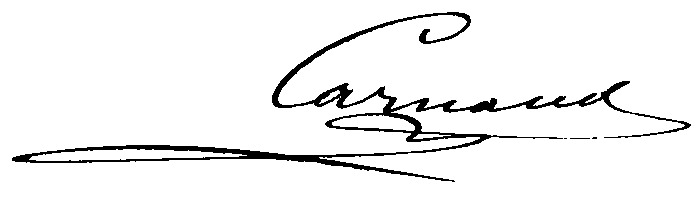
Signature of: maximilien carnaud